Question: What is the filing due date as per the document?
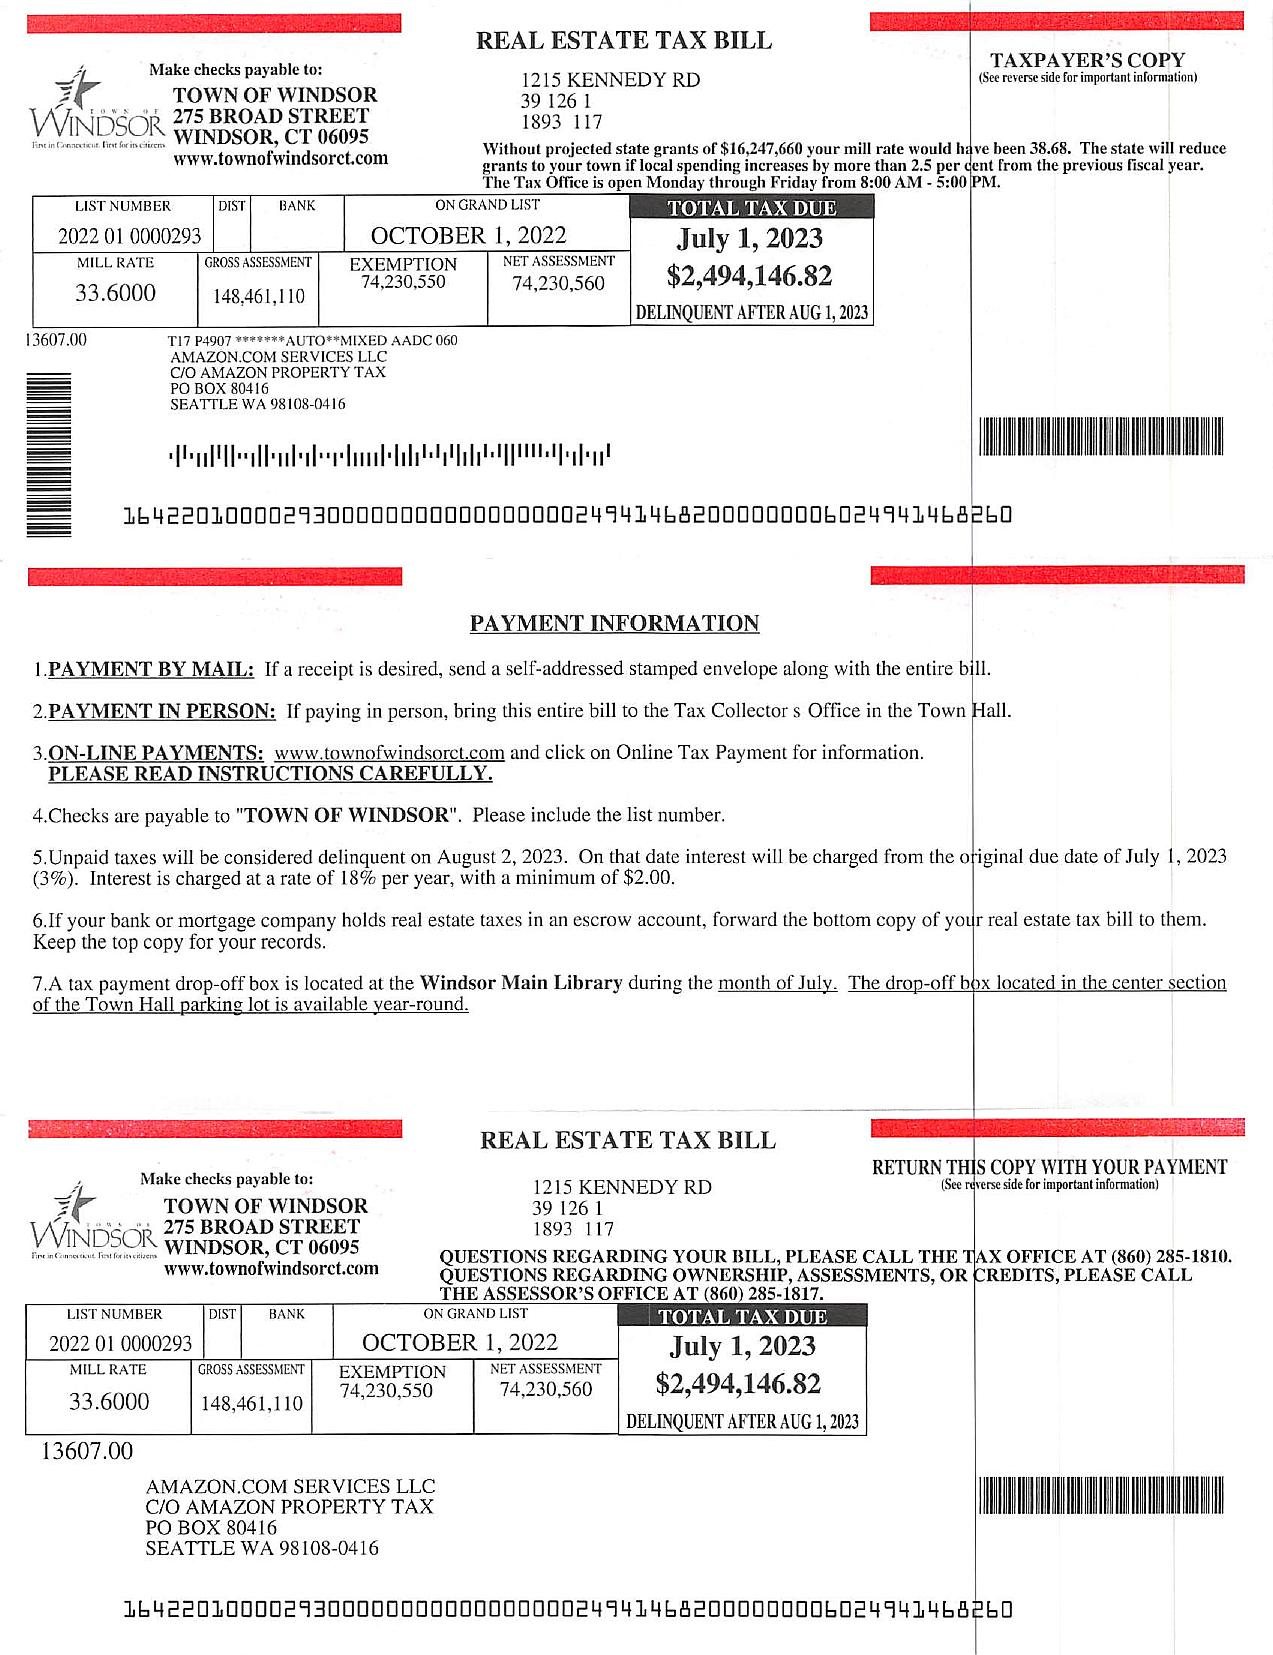
Answer: "1-Jul-23"